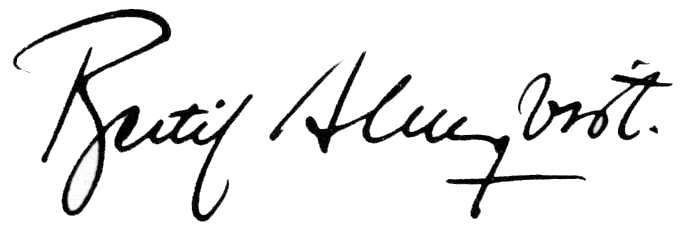
Signature of: bertil almqvist